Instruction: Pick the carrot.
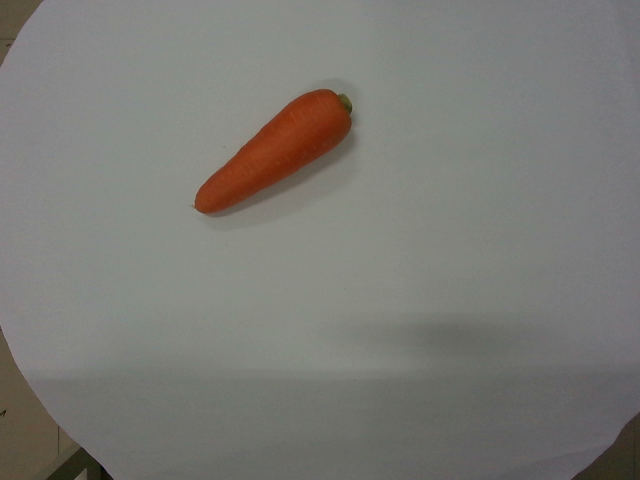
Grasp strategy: vertical